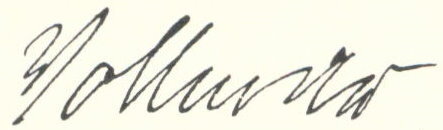
Signature of: georg von vollmar